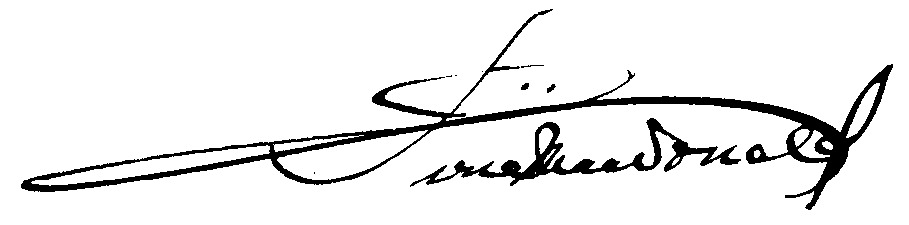
Signature of: pirie macdonald